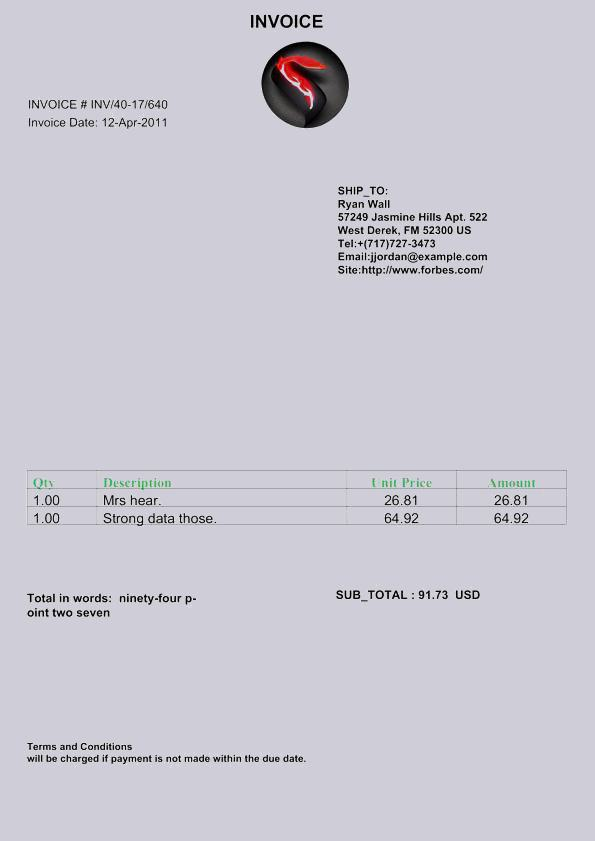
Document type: Invoice